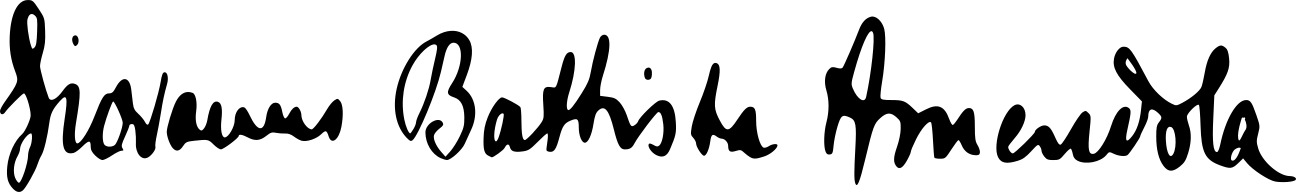
Signature of: giovanni amendola